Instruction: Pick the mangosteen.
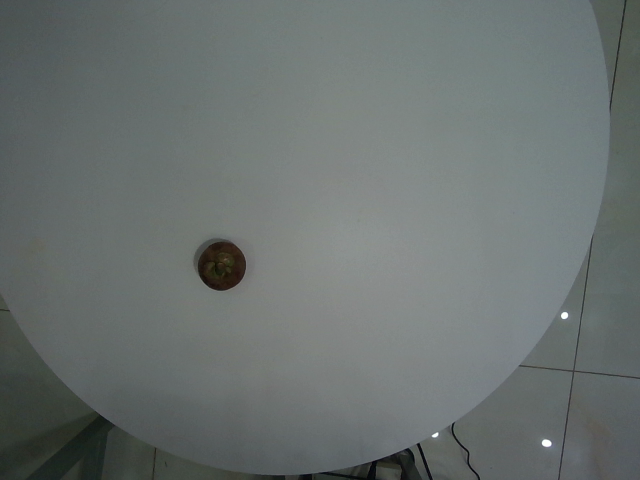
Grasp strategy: vertical